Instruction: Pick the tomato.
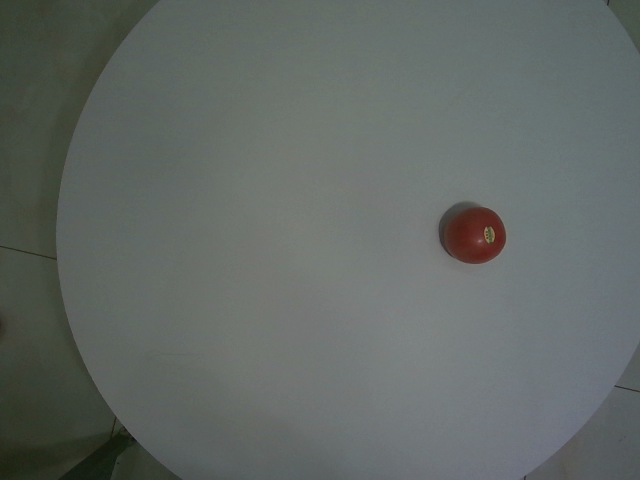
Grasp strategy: vertical